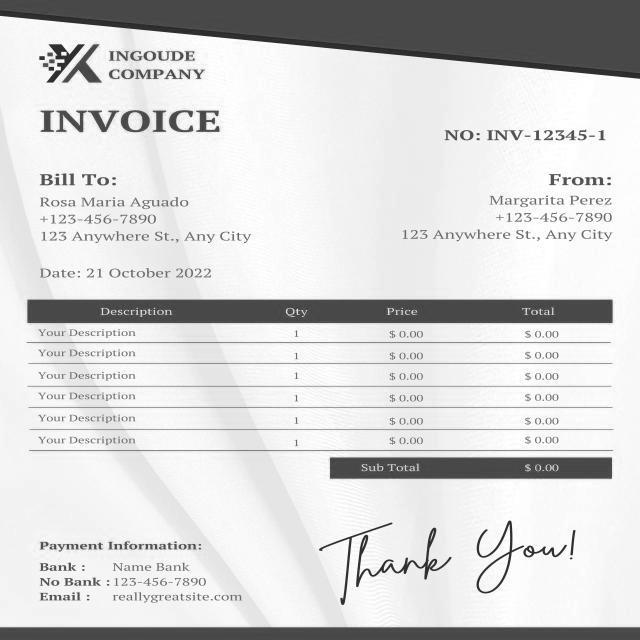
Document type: Invoice